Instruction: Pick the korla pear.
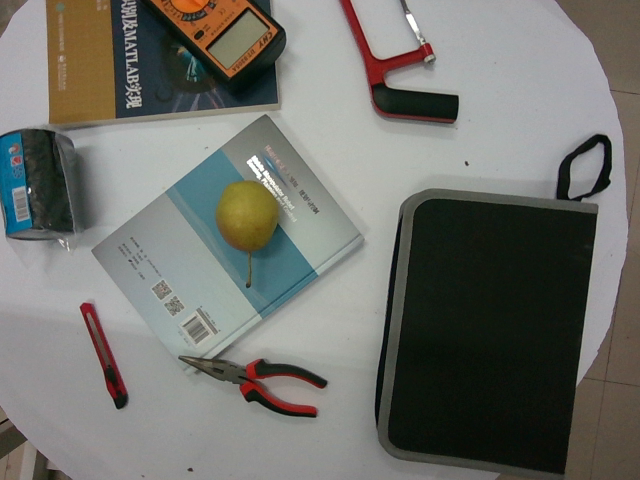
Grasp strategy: vertical